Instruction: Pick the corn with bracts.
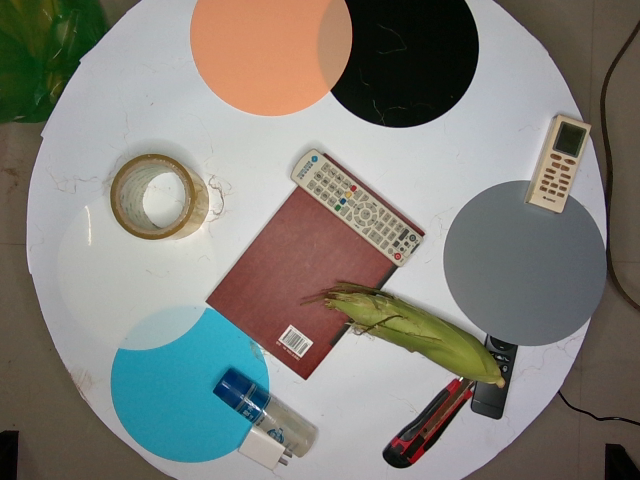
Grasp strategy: vertical